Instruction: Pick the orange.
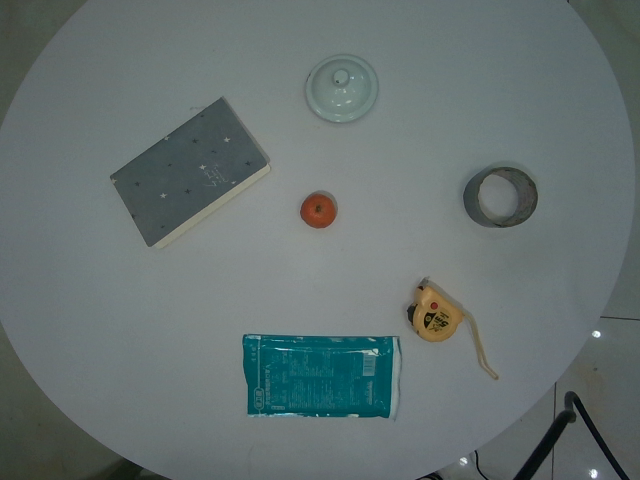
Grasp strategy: vertical